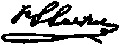
Signature of: francis saltus saltus